Question: What is the main concern?
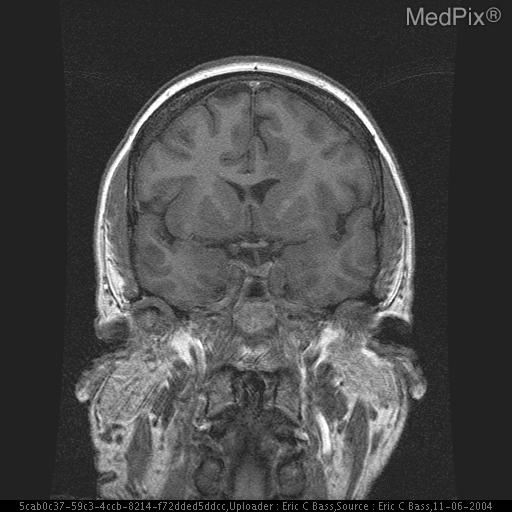
Answer: The findings suggest Broad strip of soft tissue which follows gray matter on all pulse sequences, extending off the left anterior ventricle and into the high left frontal gray matter.  Focal thickening of the cortical gray matter and volume loss is associated.. Heterotopic gray matter in the subependymal region of the lateral ventricles. (Supependymal gray matter heterotopia). The patient might have a history of 54yo female with life long history of epilepsy and seizures..